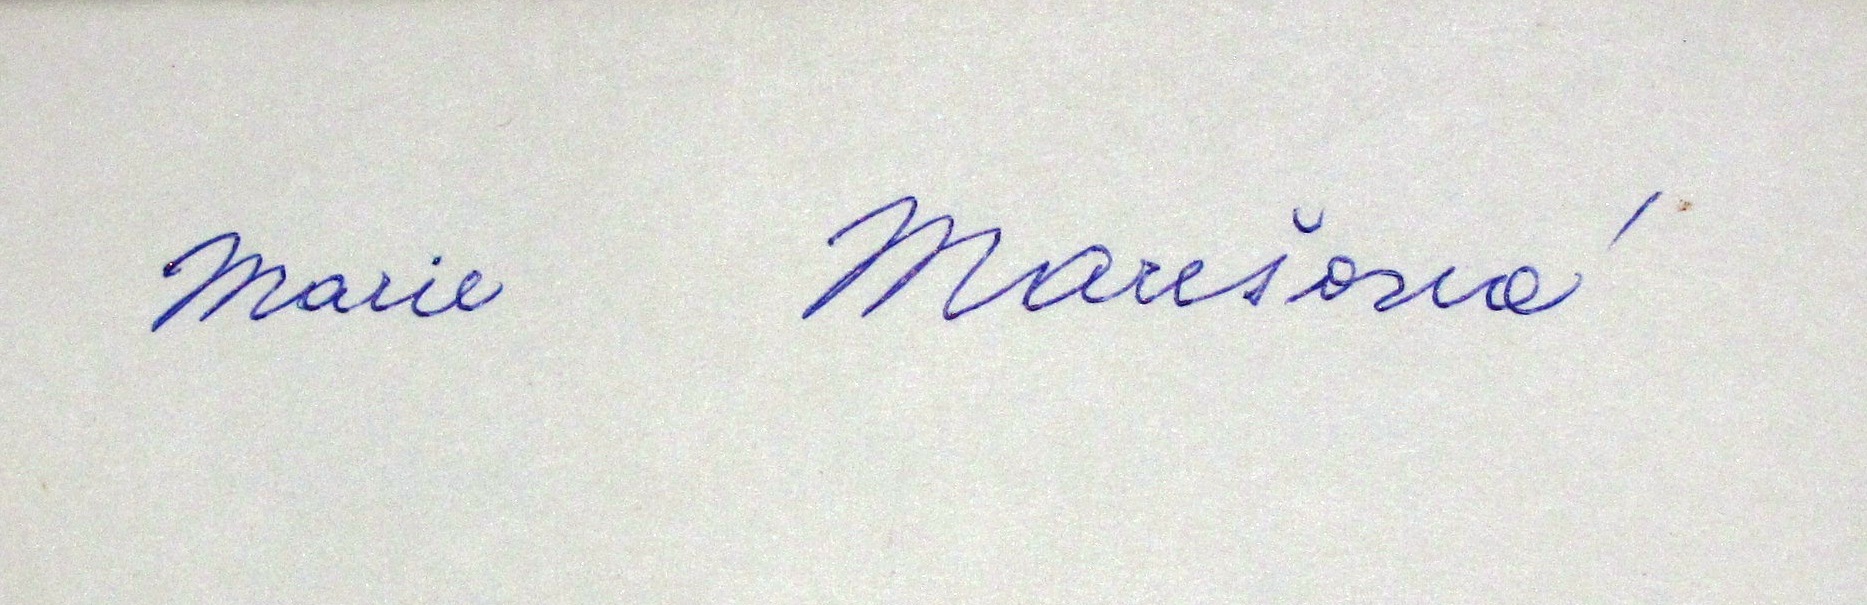
Signature of: marie marešová